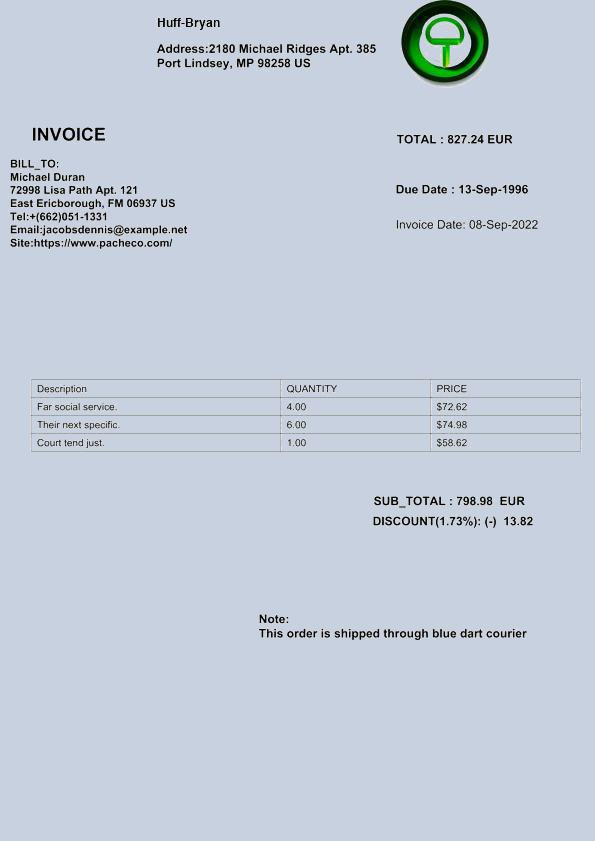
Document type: Invoice